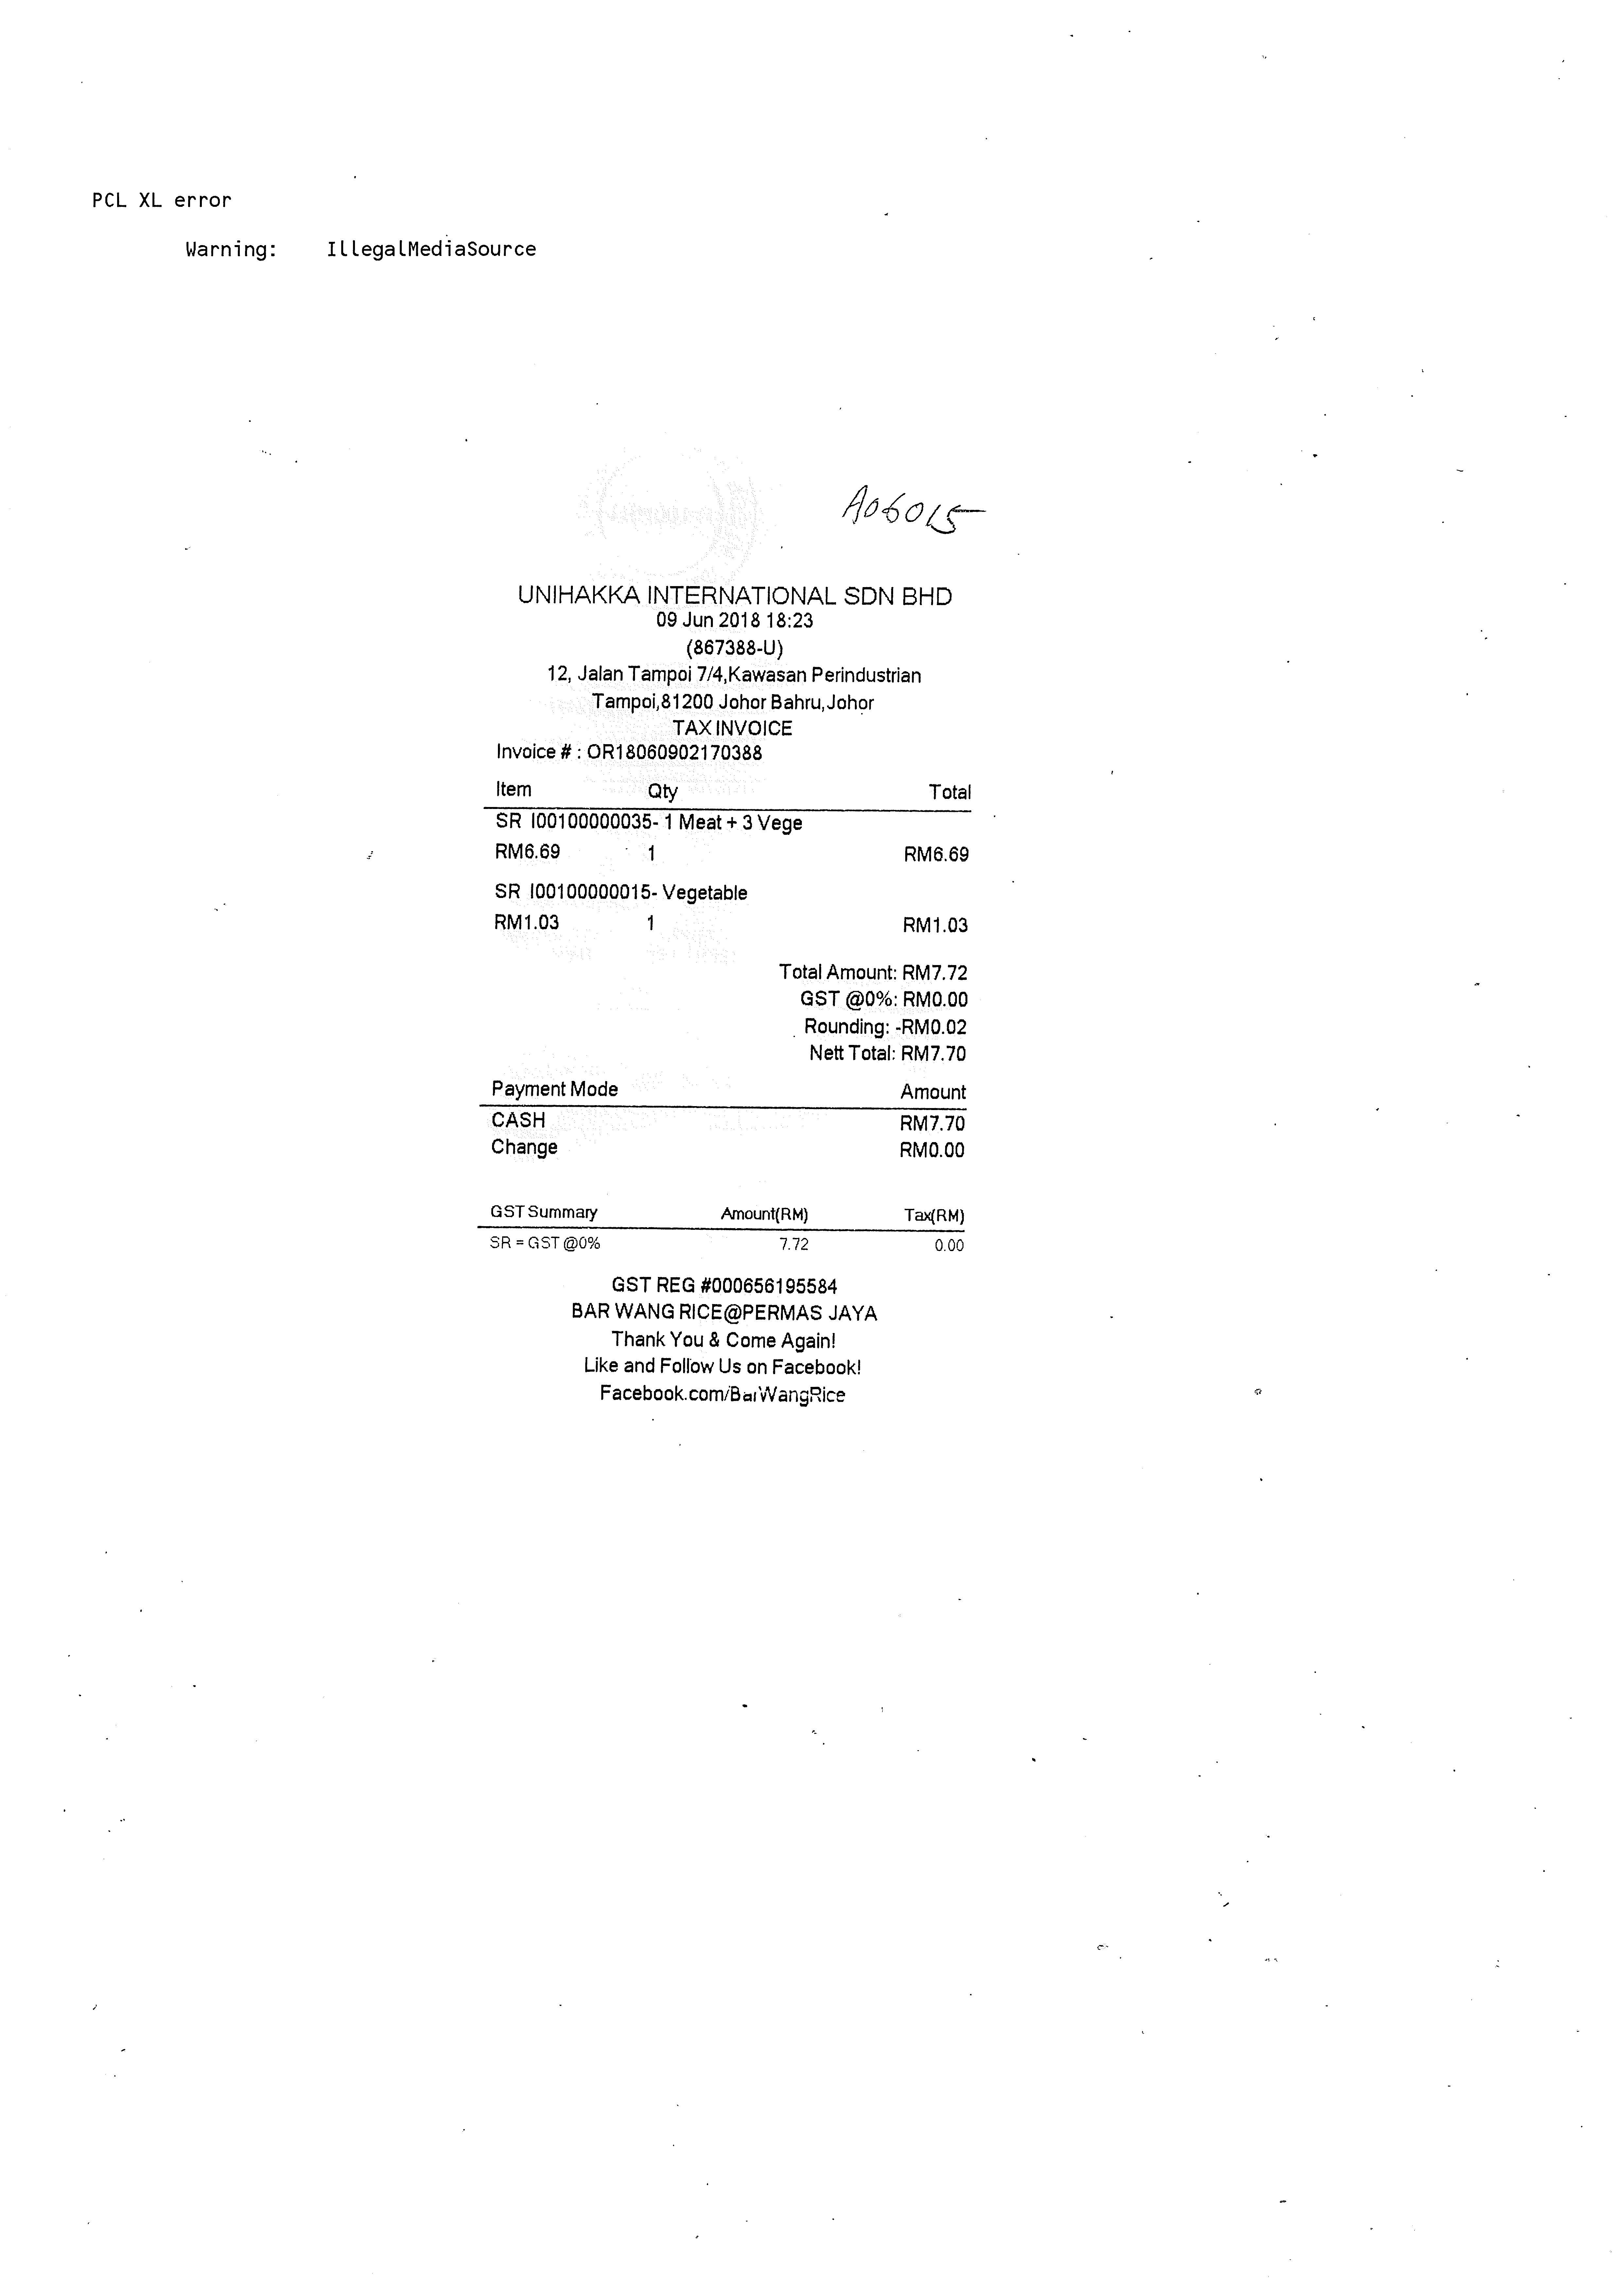
PCL XL ERROR
WARNING:
ILLEGALMEDIASOURCE
UNIHAKKA INTERNATIONAL SDN BHD
09 JUN 2018 18:23
(867388-U)
12, JALAN TAMPOI 7/4,KAWASAN PERINDUSTRIAN
TAMPOI,81200 JOHOR BAHRU,JOHOR
TAX INVOICE
INVOICE # :
OR18060902170388
ITEM
QTY
TOTAL
SR
SR
I00100000035- 1 MEAT + 3 VEGE
RM6.69
1
I00100000015- VEGETABLE
RM1.03
1
RM6.69
RM1.03
TOTAL AMOUNT: RM7.72
GST @0%: RM0.00
ROUNDING: -RM0.02
NETT TOTAL: RM7.70
PAYMENT MODE
AMOUNT
CASH
CHANGE
RM7.70
RM0.00
GST SUMMARY
SR = GST @0%
AMOUNT(RM)
7.72
TAX(RM)
0.00
GST REG #000656195584
BAR WANG RICE@PERMAS JAYA
THANK YOU & COME AGAIN!
LIKE AND FOLLOW US ON FACEBOOK!
FACEBOOK.COM/BARWANGRICE